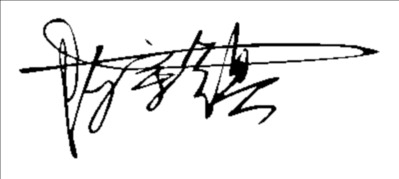
Signature of: chen yuzhen